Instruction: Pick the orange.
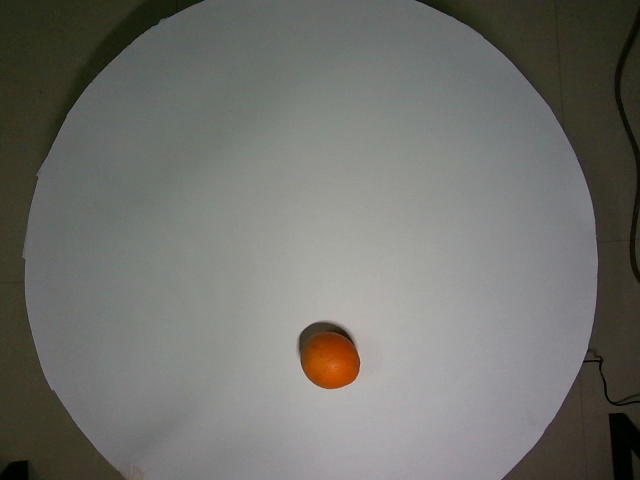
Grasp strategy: vertical